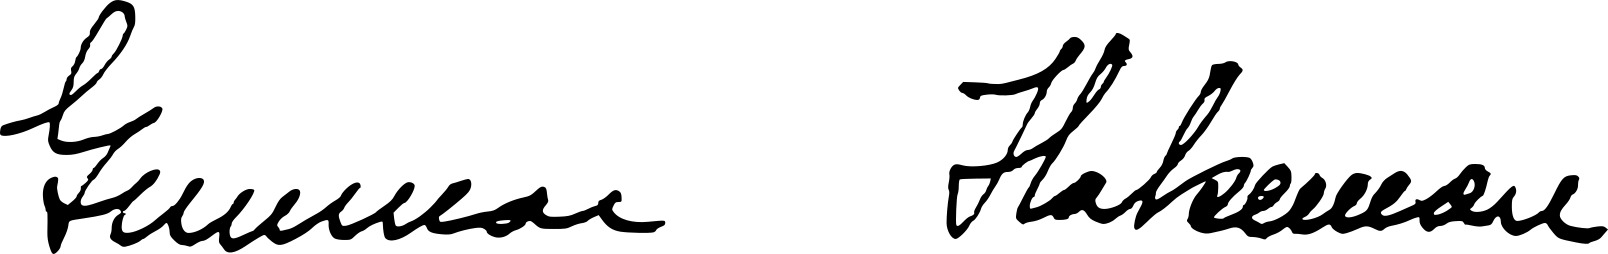
Signature of: gunnar hakeman